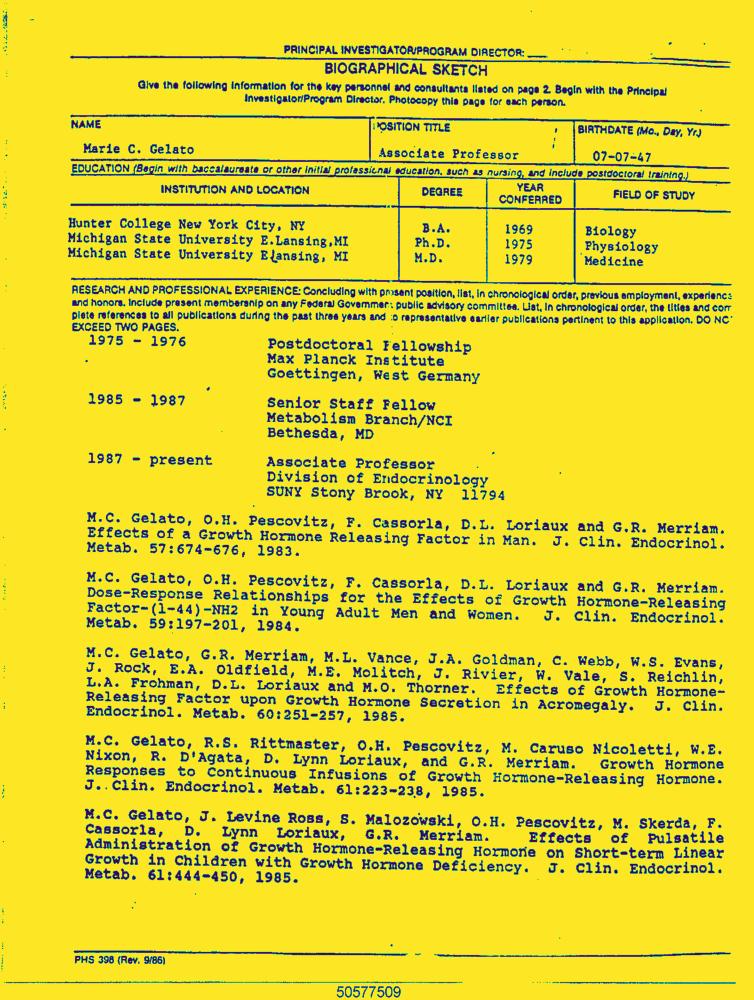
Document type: Resume-Doc